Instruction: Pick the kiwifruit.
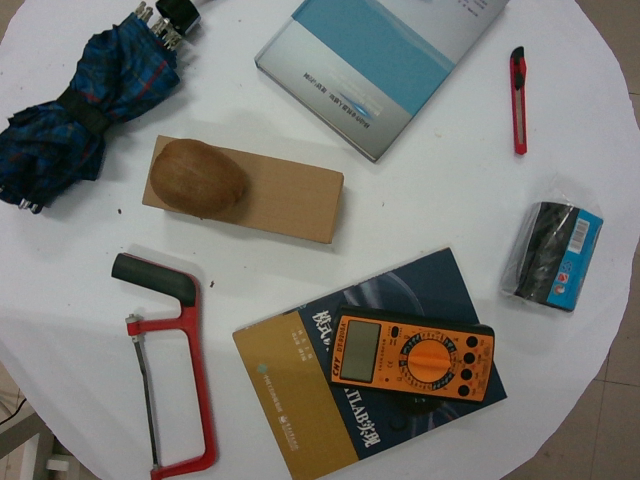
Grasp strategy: vertical